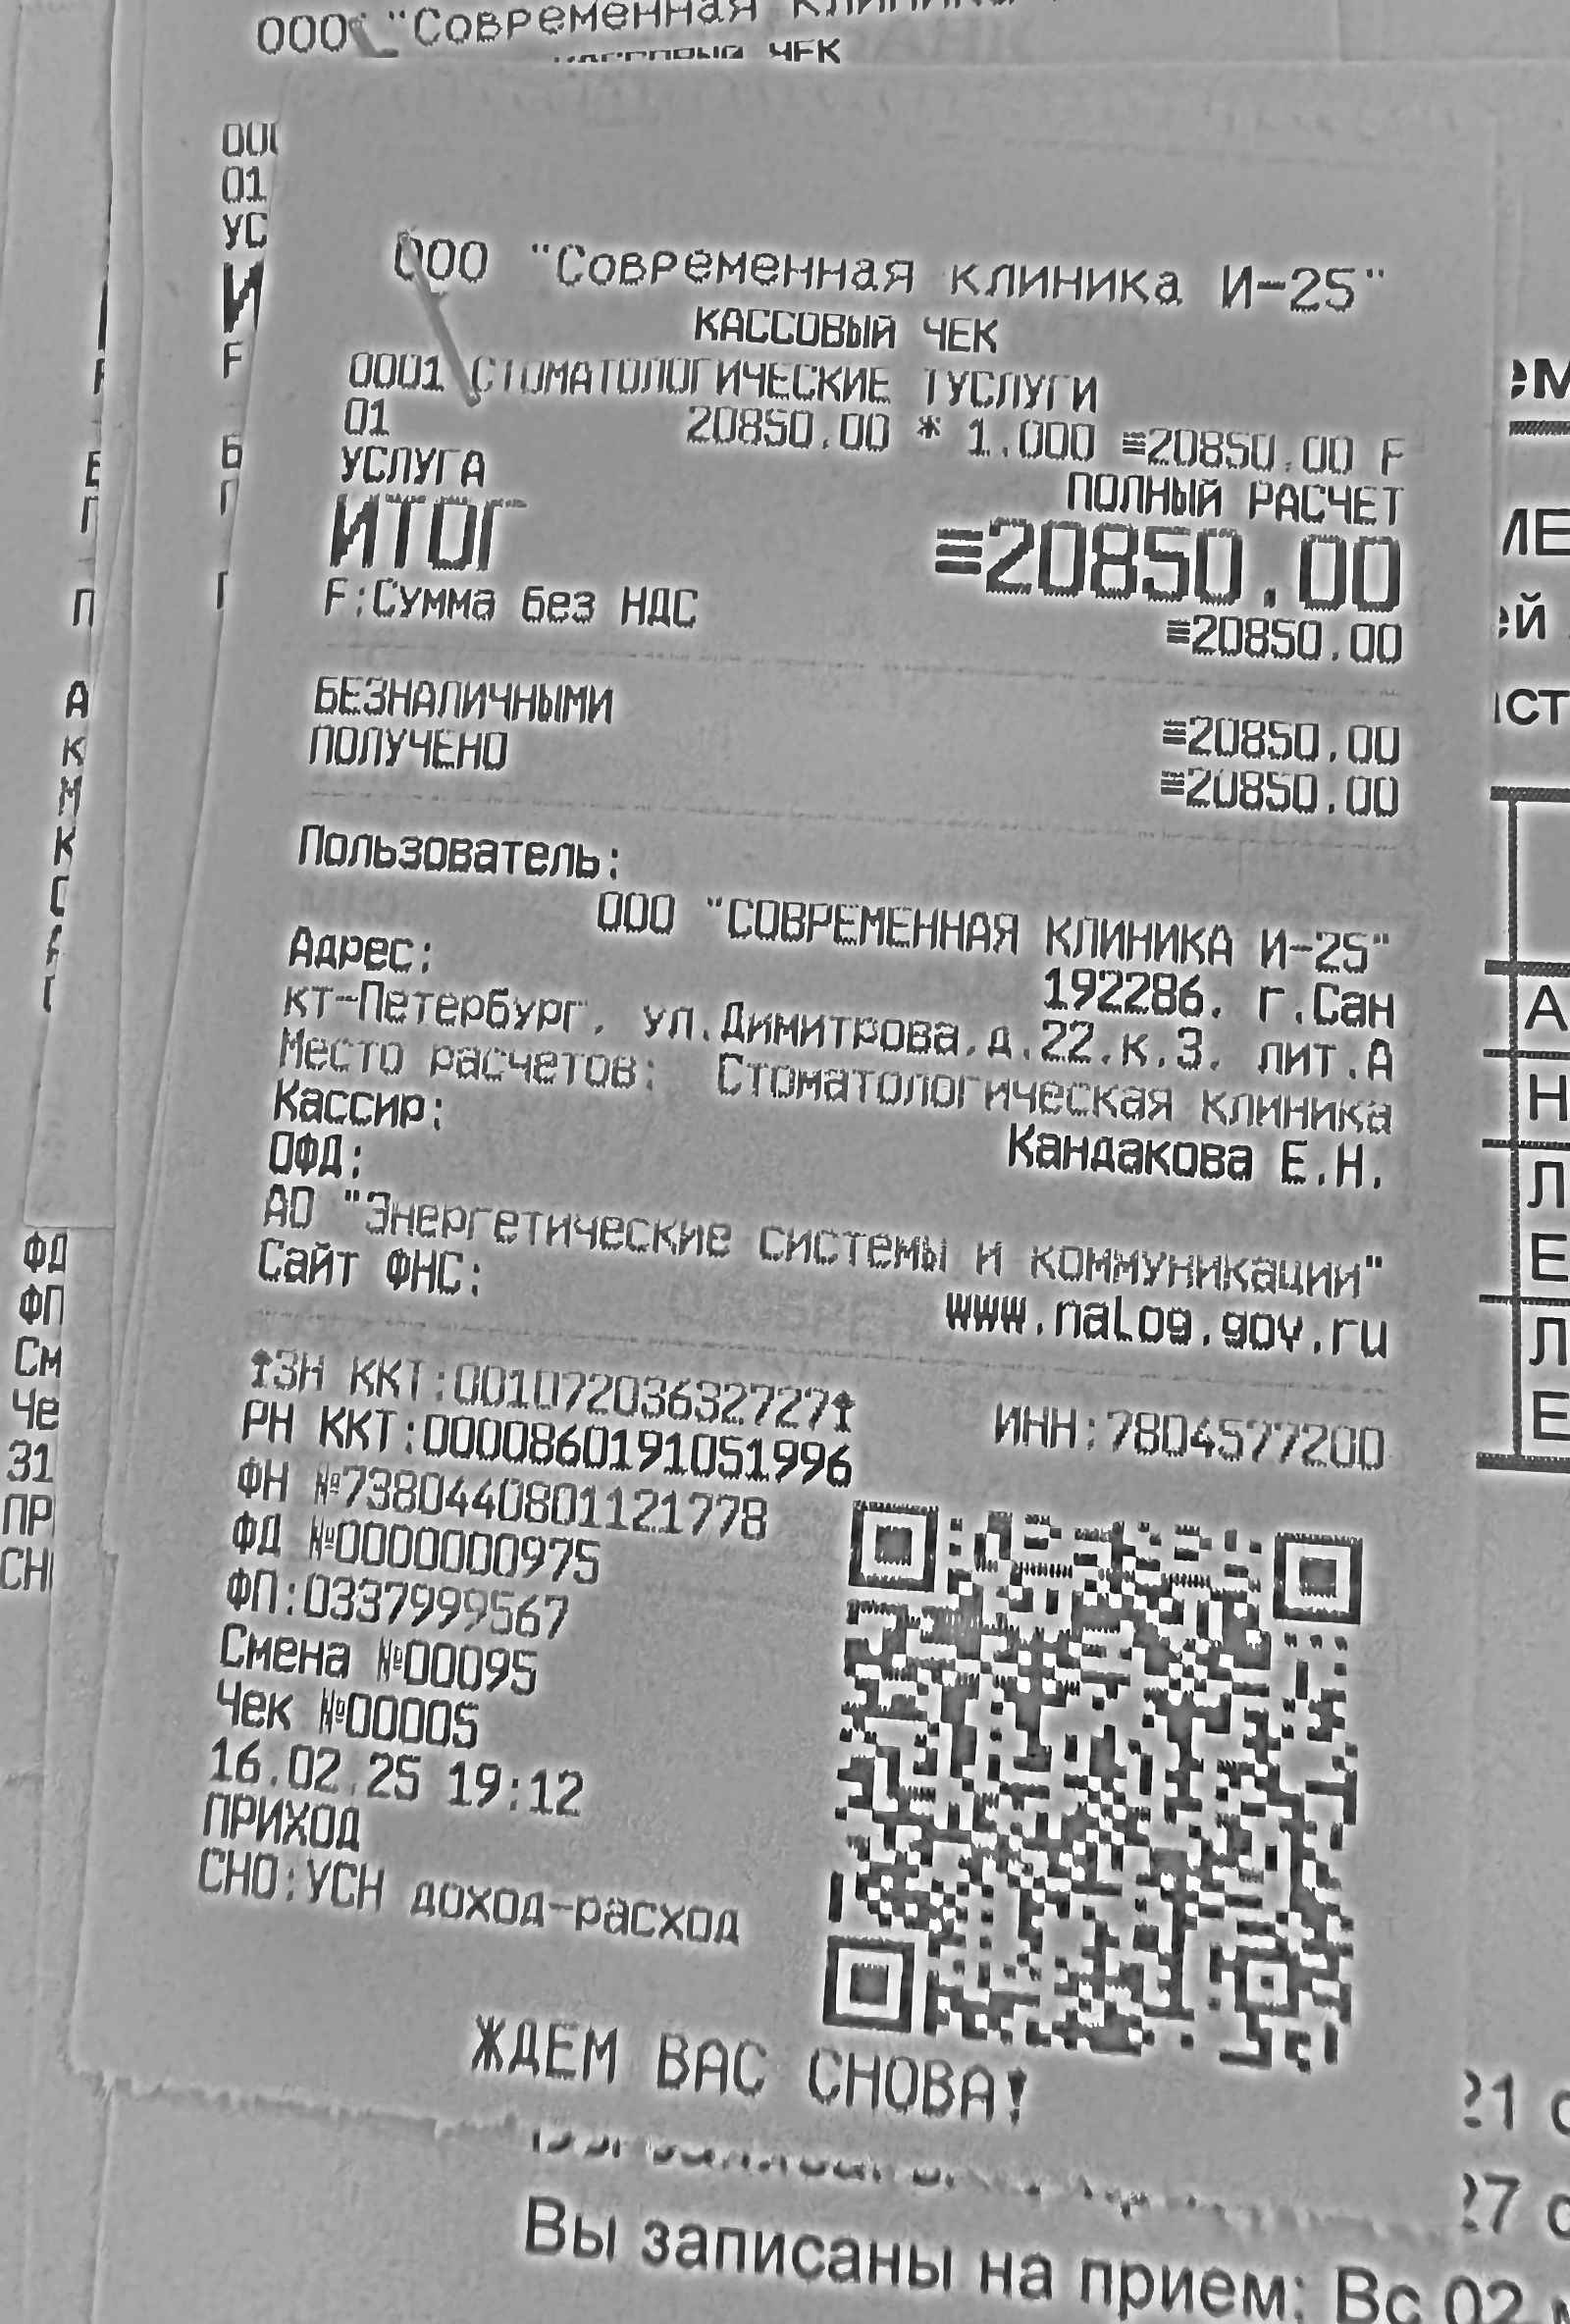
Продавец: ООО "СОВРЕМЕННАЯ КЛИНИКА И-25"
ИНН: 7804577200
Дата: 16.02.25
Товары: 0001 СТОМАТОЛОГИЧЕСКИЕ ТУСЛУГИ
Количество: 1.000
Цена: 20850.00
Сумма: 20850.00
Итого: 20850.00